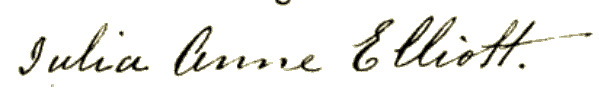
Signature of: julia anne elliott